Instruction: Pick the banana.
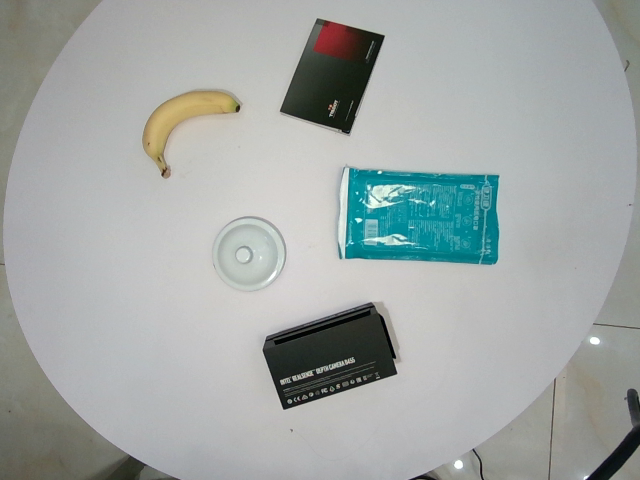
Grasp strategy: vertical